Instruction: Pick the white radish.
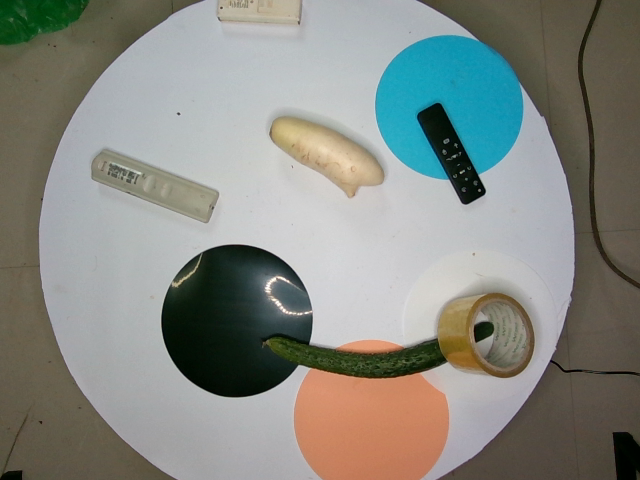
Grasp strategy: vertical